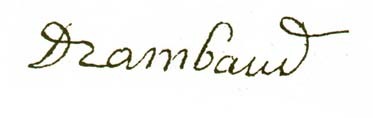
Signature of: jacques rambaud